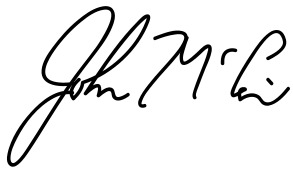
Signature of: john mccain